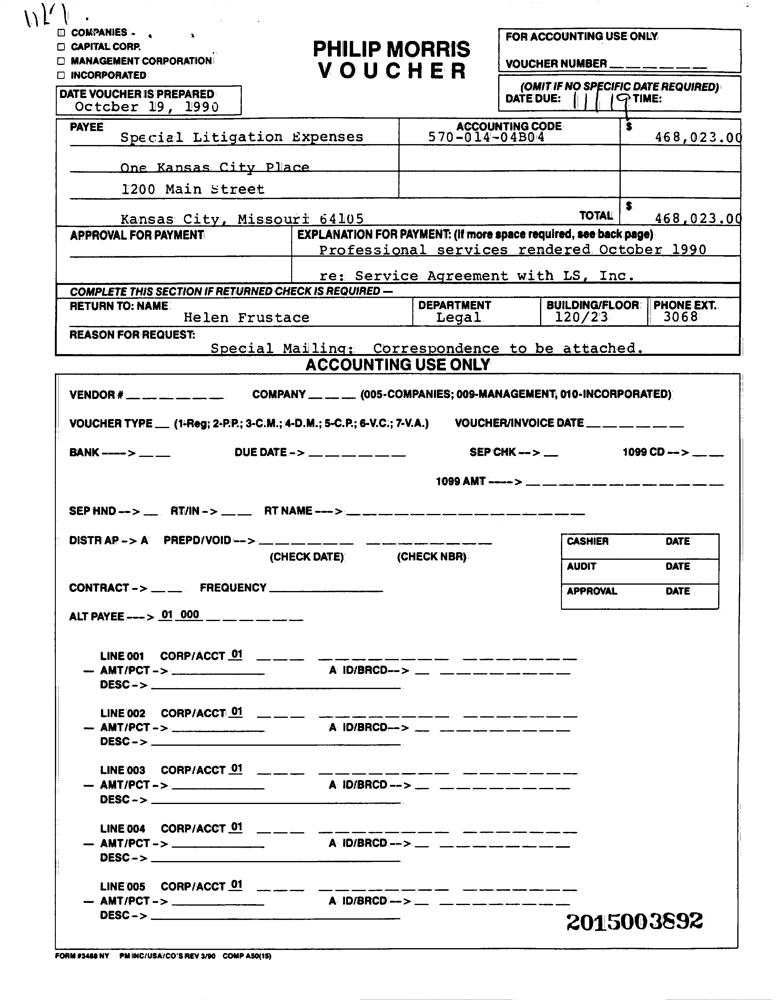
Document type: Invoice